Question: What could the diagnosis suggest?
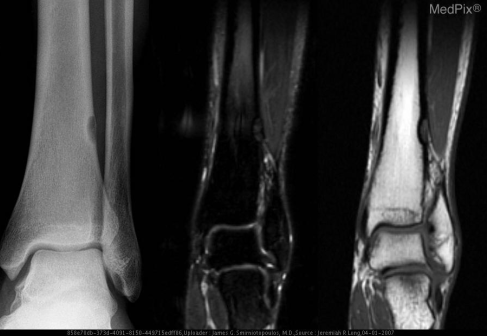
Answer: The possible diagnosis includes •  Non-ossifying fibroma (strongly favored)
•  Eosinophilic granuloma
•  Osteoid osteoma
•  Infection.